Question: What is the name of the tenant mentioned in the document?
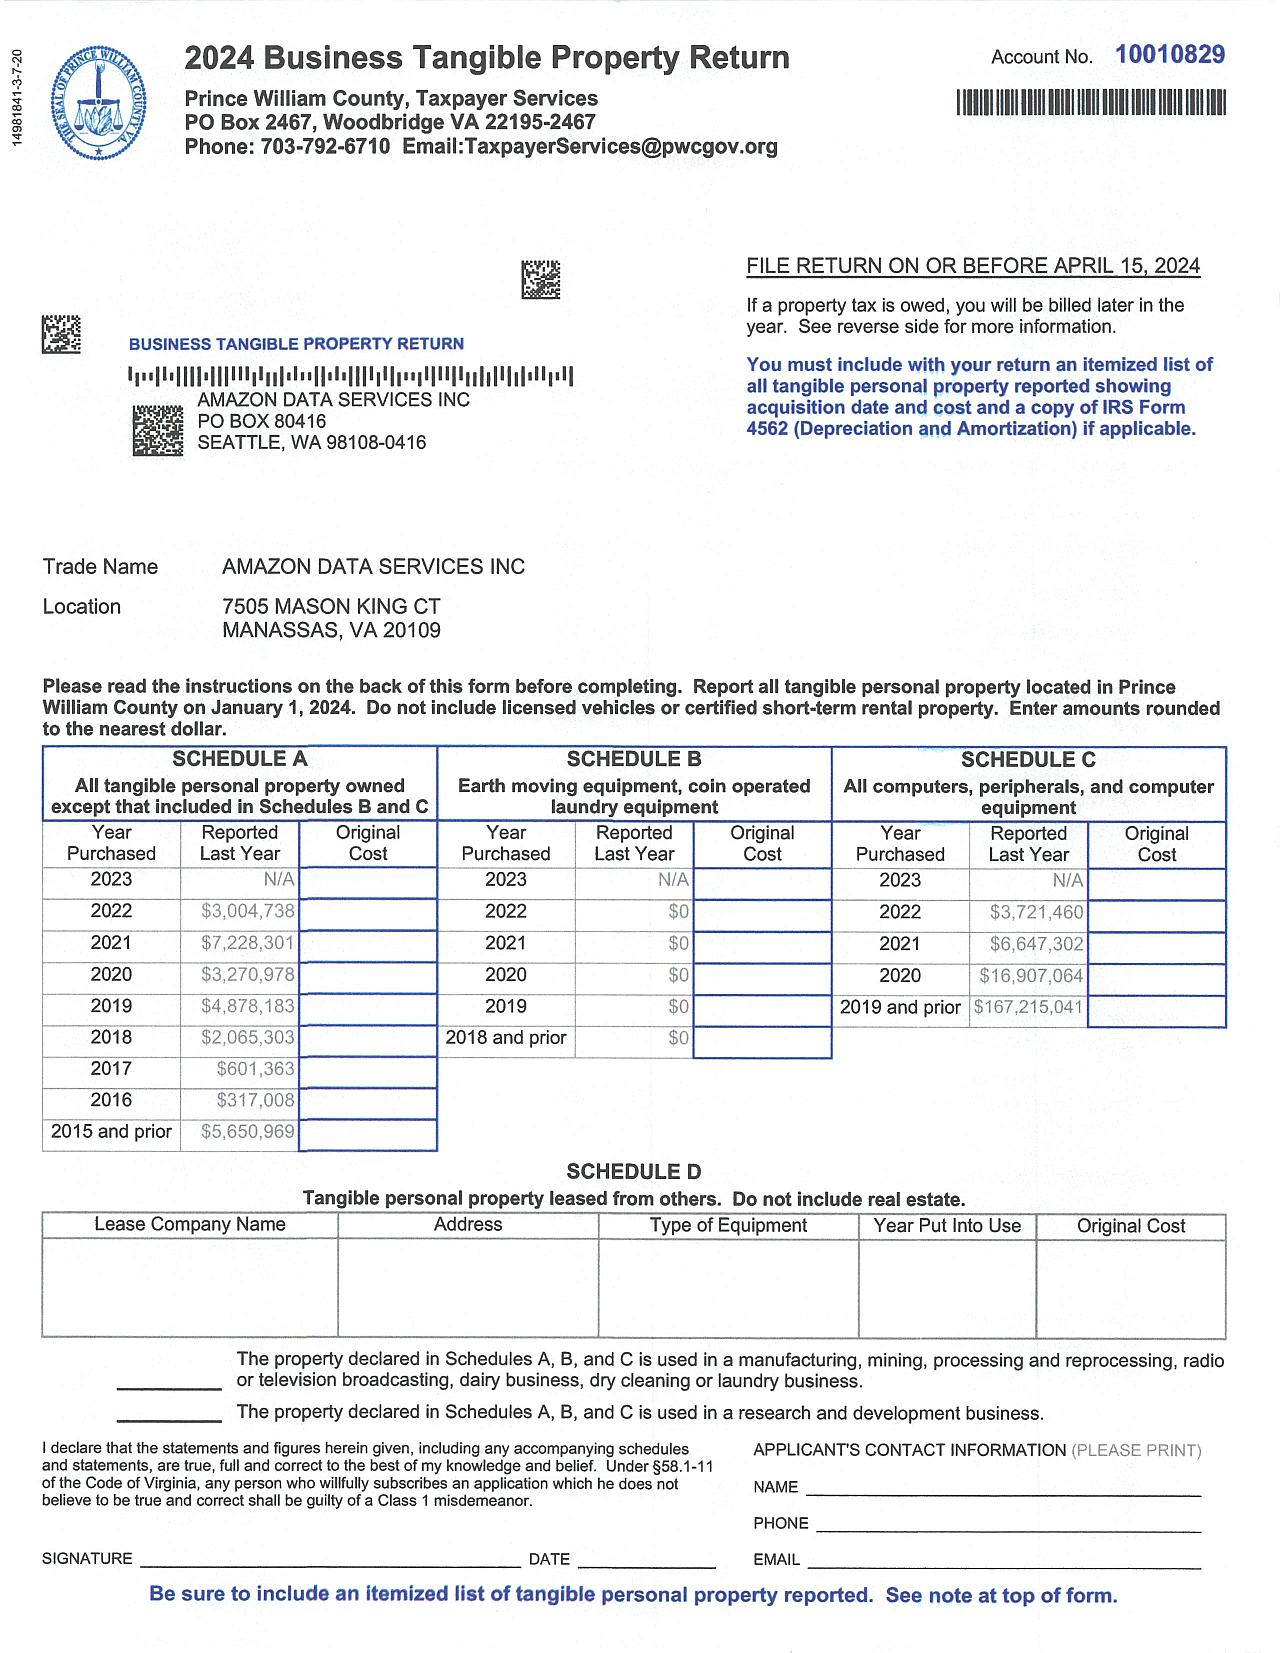
Answer: "AMAZON DATA SERVICES INC"